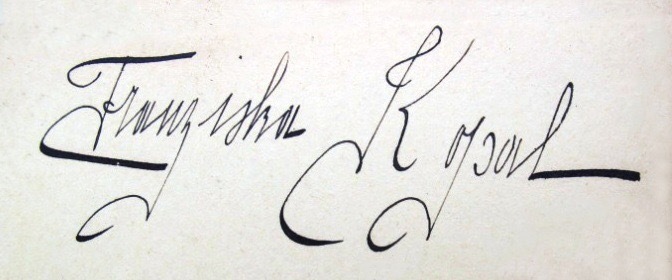
Signature of: františka kopalová